Question: What jurisdiction, city, or county is the document associated with?
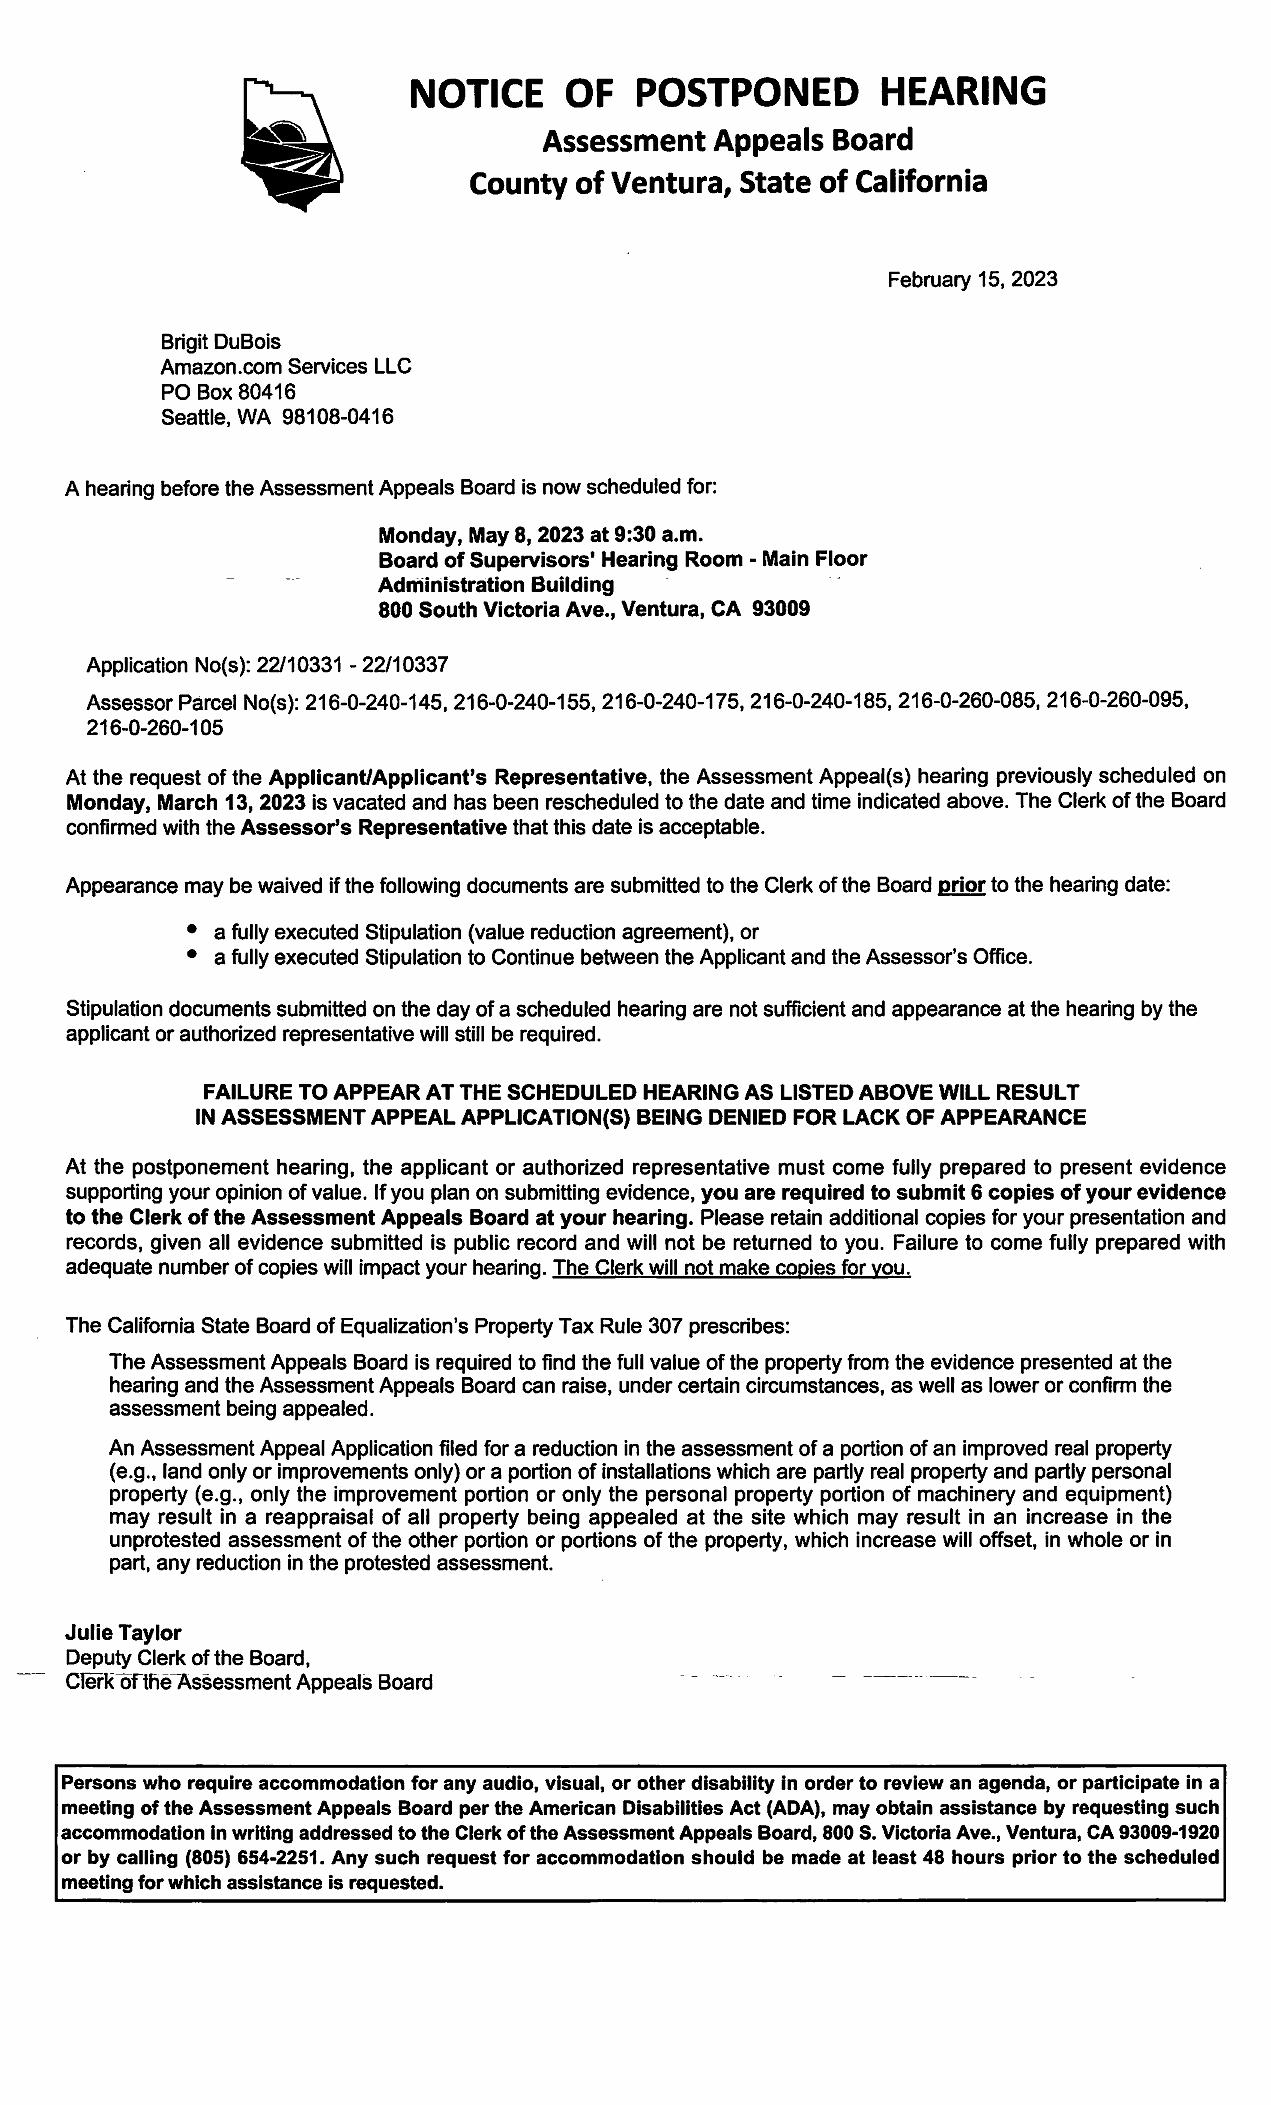
Answer: "County of Ventura"